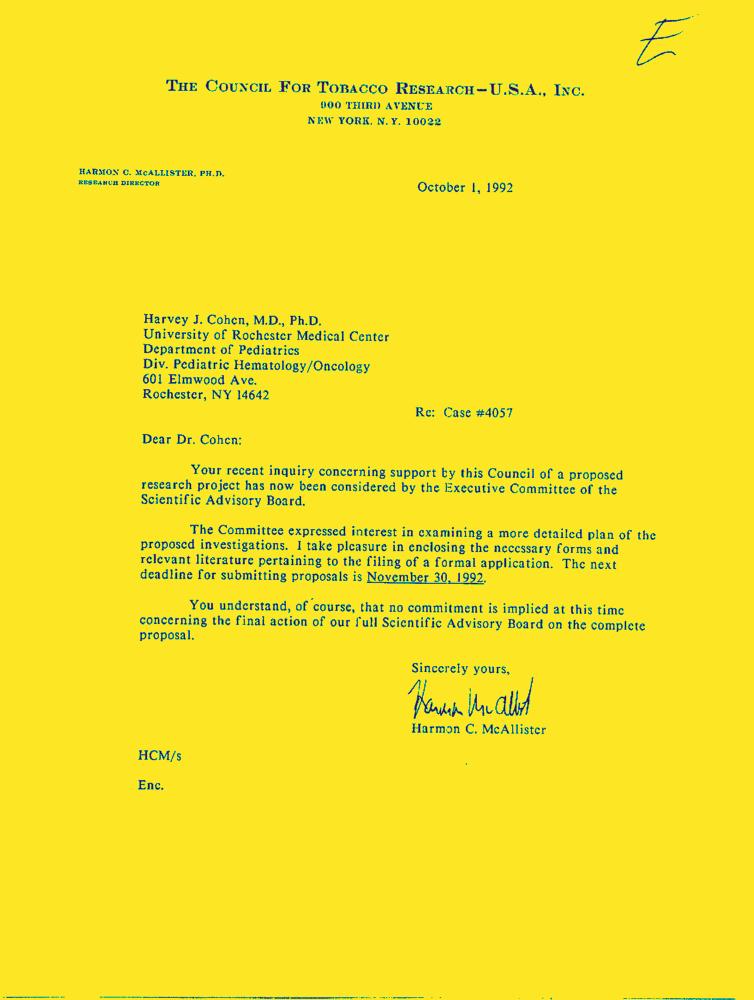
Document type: Letter-Doc